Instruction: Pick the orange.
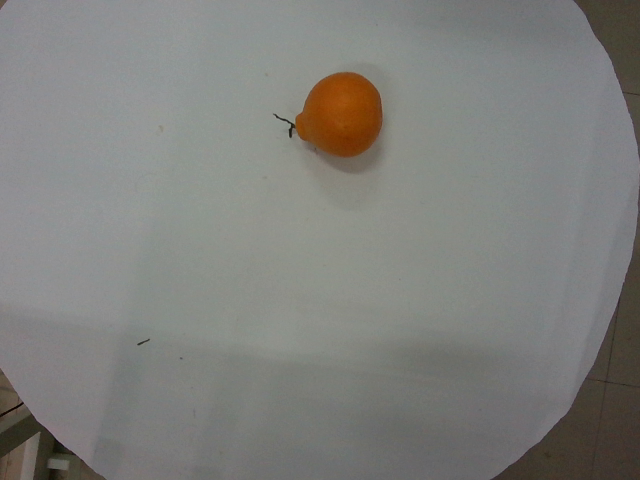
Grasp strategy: vertical